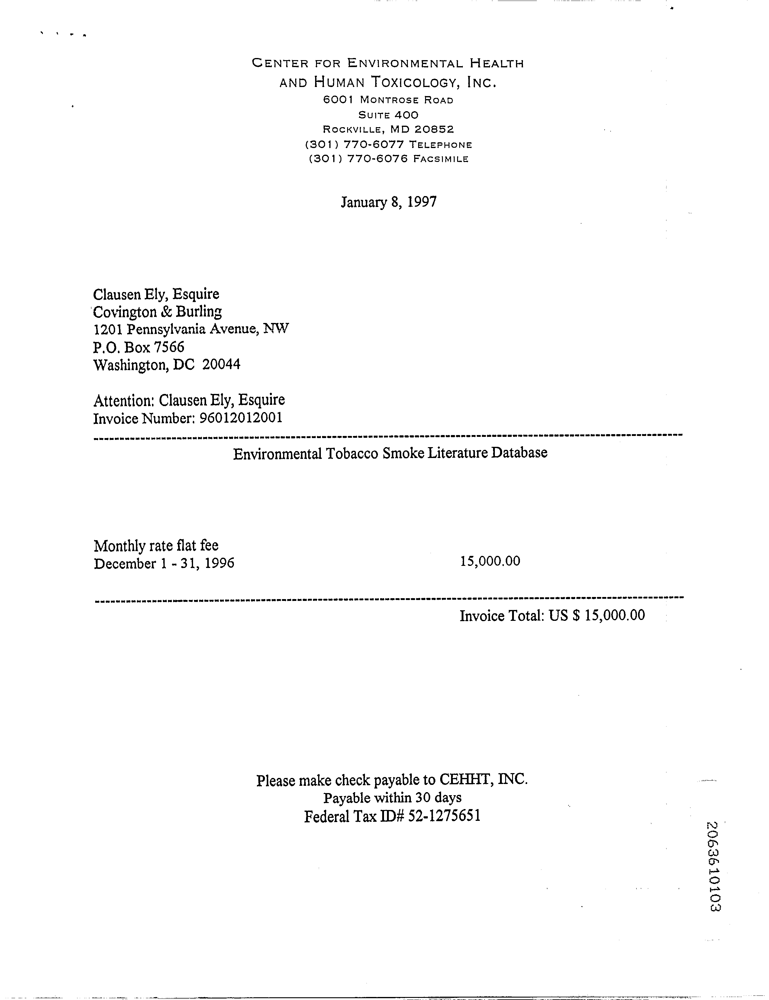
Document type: Invoice